Question: Explain the disease:
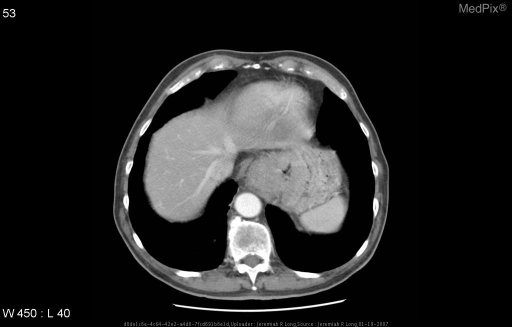
Answer: The disease is discussed as: Adenocarcinoma of the gastroesophageal (GE) junction is notable in that its incidence that increased more than any other malignancy in the western world.  The reasons for such an increase are unknown. (1)  There are three classifications of this type of cancer:  Type I mainly involves the distal esophagus, Type II is primarily located at the GE junction, and Type II mainly involves the subcardial/proximal stomach region. (3)  GE junction adenocarcinoma can either arise from the esophagus or proximal gastric area.  It is very difficult to determine the primary cancer site. (1) Risk factors for gastric adenocarcinoma include familial adenomatous polyposis, gastric adenomas/ dysplasia,  chronic atrophic gastritis,  gastric metaplasia, diet high in nitrates, and Helicobacter pylori infection.  Risk factors for esophageal adenocarcinoma include smoking, obesity, and Barrett’s esophagus- patients affected with Barrett’s esophagus have a 30-40% higher chance of developing cancer. (4)

Radiological evaluation of GE adenocarcinoma should be able to determine tumor spread and response to chemotherapy.  The sensitivity of CT for detection of distant metastases ranges between 50% to 90%.  Of those shown to have only local disease with CT, FDG-PET detected metastatic disease in approximately 20% more cases. In addition, esophageal ultrasound (EUS) can differentiate between stages T1/T2 and stages T3/T4 with an accuracy > 90%.  Assessment of tumor response to chemotherapy by FDG-PET correlates with tumor regression proven by histology and can predict patient outcome as early as 2 weeks after initiation of therapy. (5)